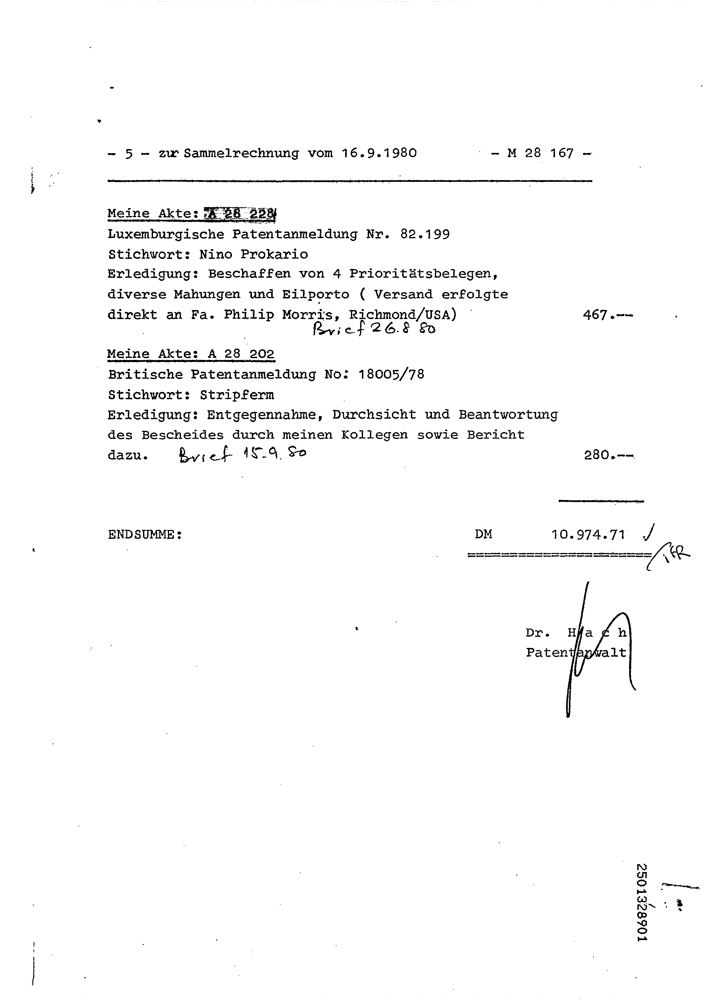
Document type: Invoice